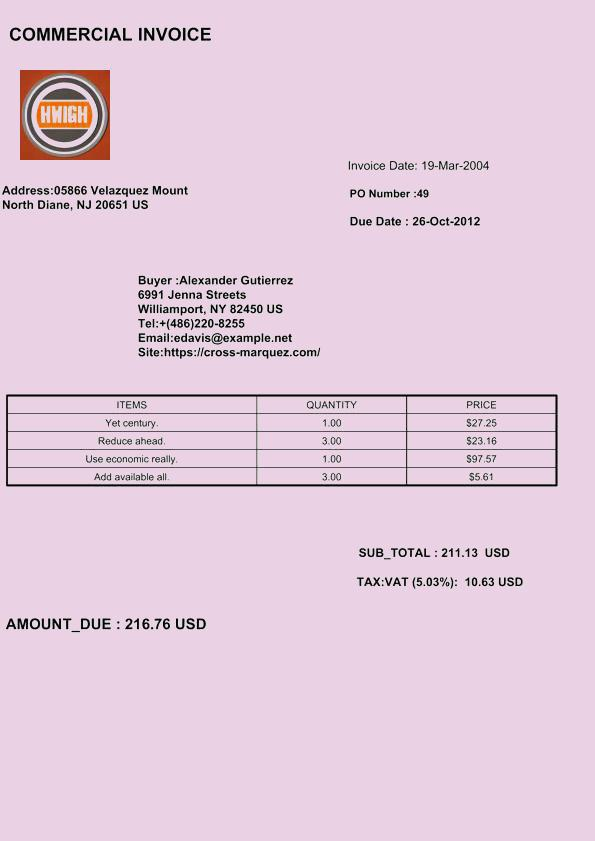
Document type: Invoice